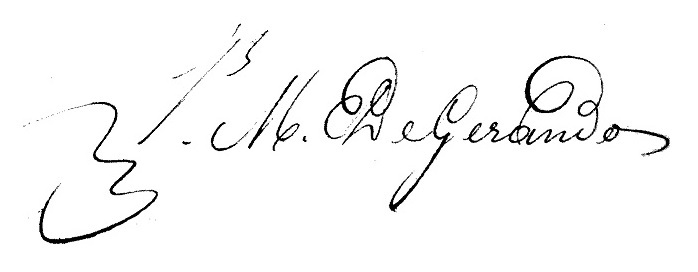
Signature of: joseph marie baron de gérando